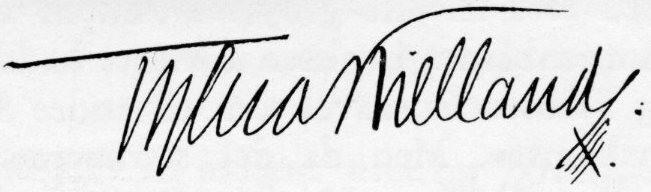
Signature of: tycho kielland